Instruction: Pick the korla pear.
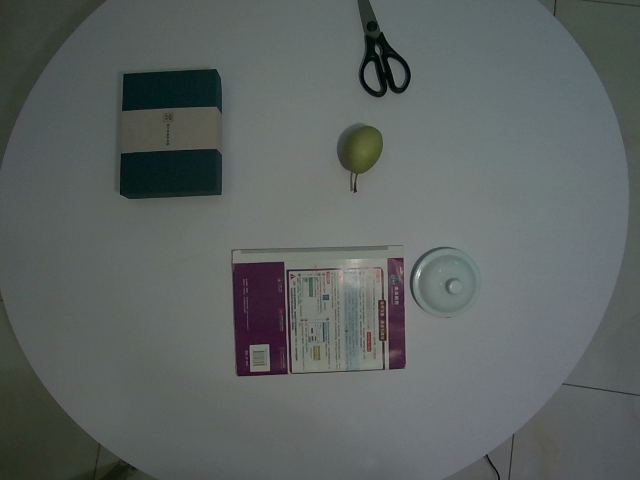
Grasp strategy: vertical